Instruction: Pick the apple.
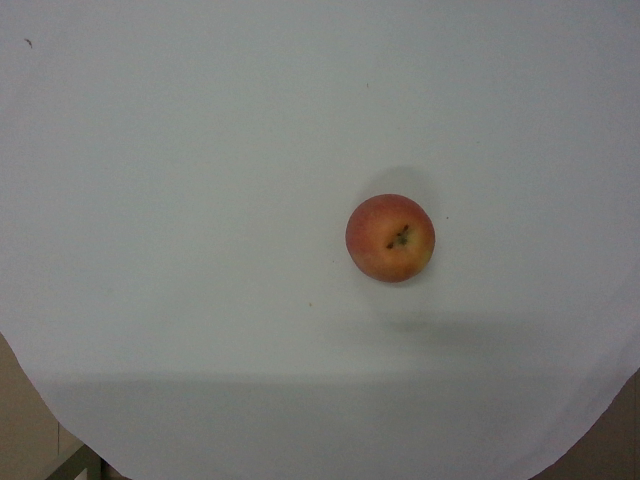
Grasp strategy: vertical